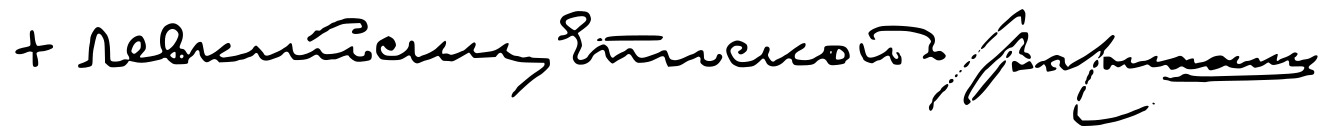
Signature of: varlaam levkiyski